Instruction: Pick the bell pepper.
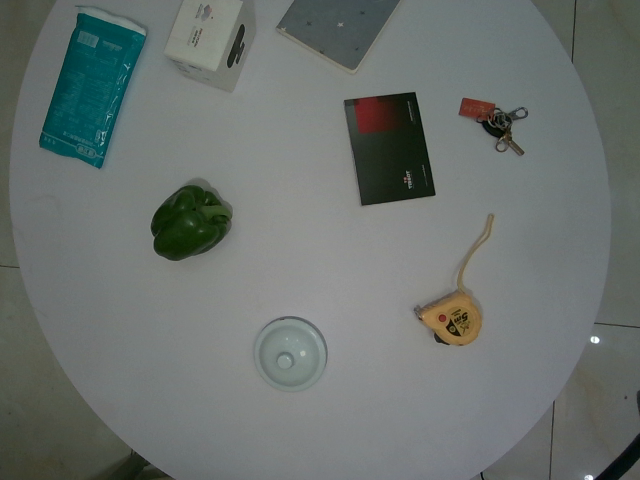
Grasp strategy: vertical